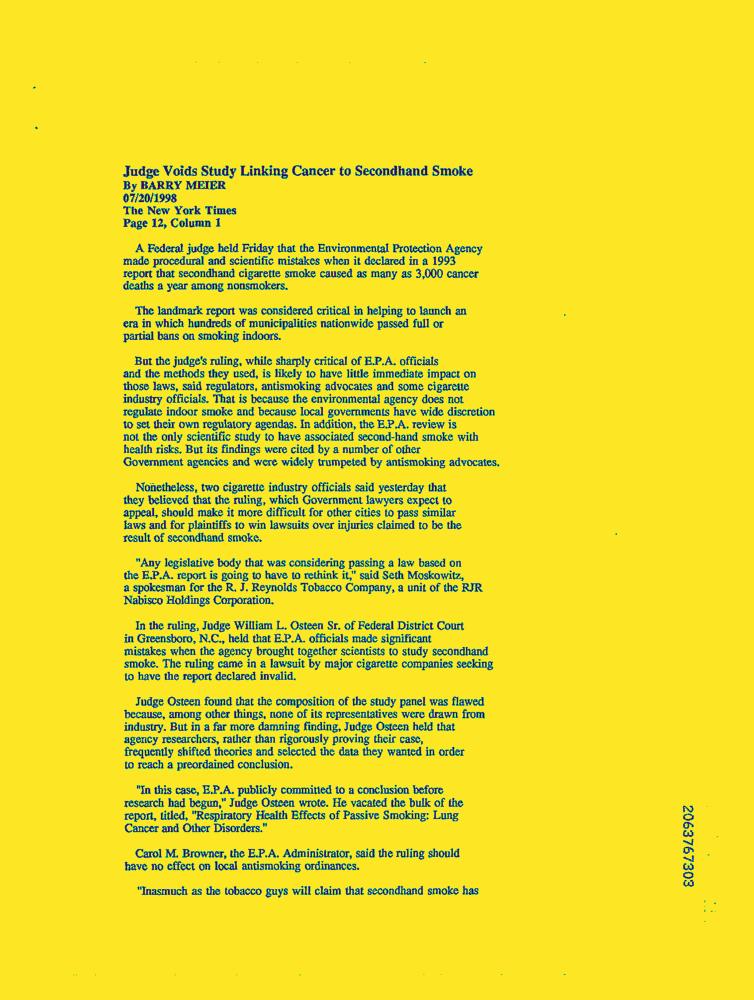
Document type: News-Article